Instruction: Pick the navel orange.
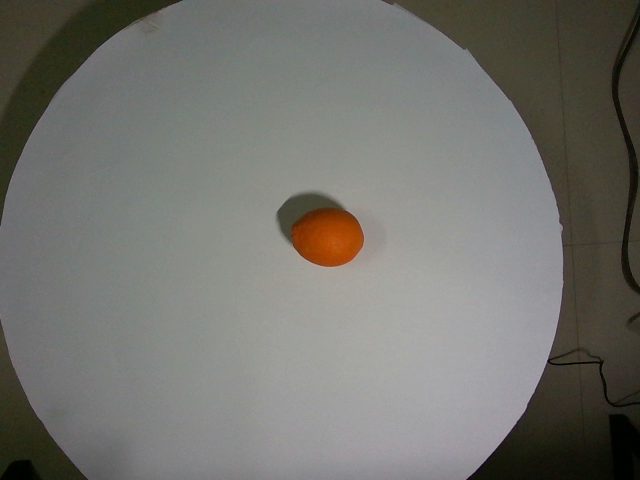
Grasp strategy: vertical